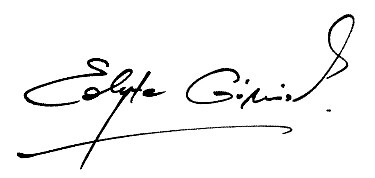
Signature of: edyta górniak